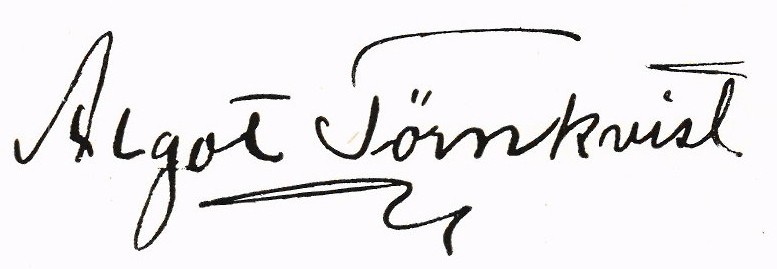
Signature of: algot törnkvist